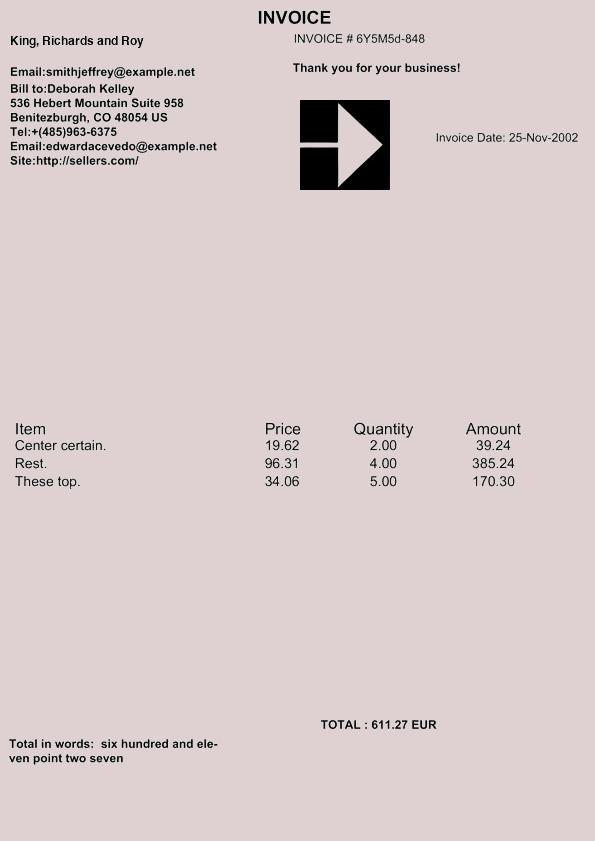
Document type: Invoice